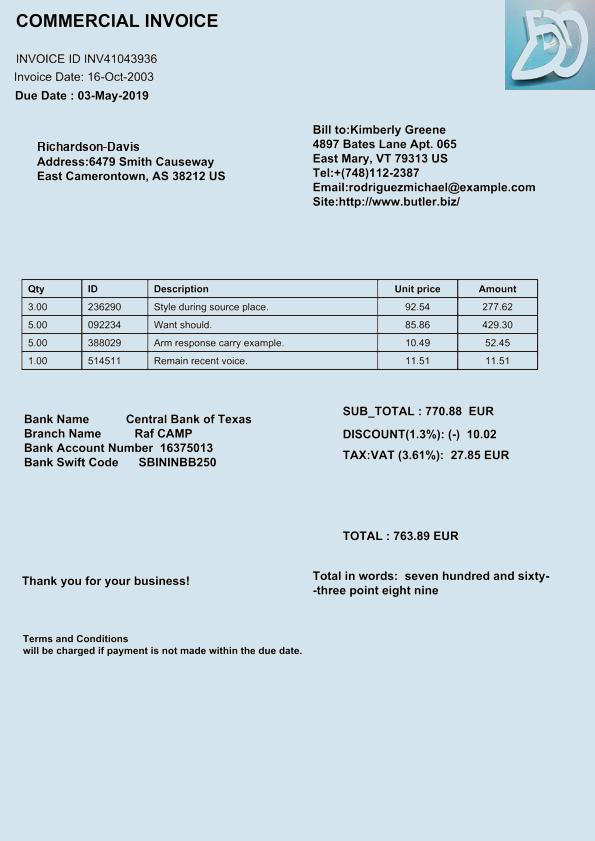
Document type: Invoice